Question: What jurisdiction, city, or county is the document associated with?
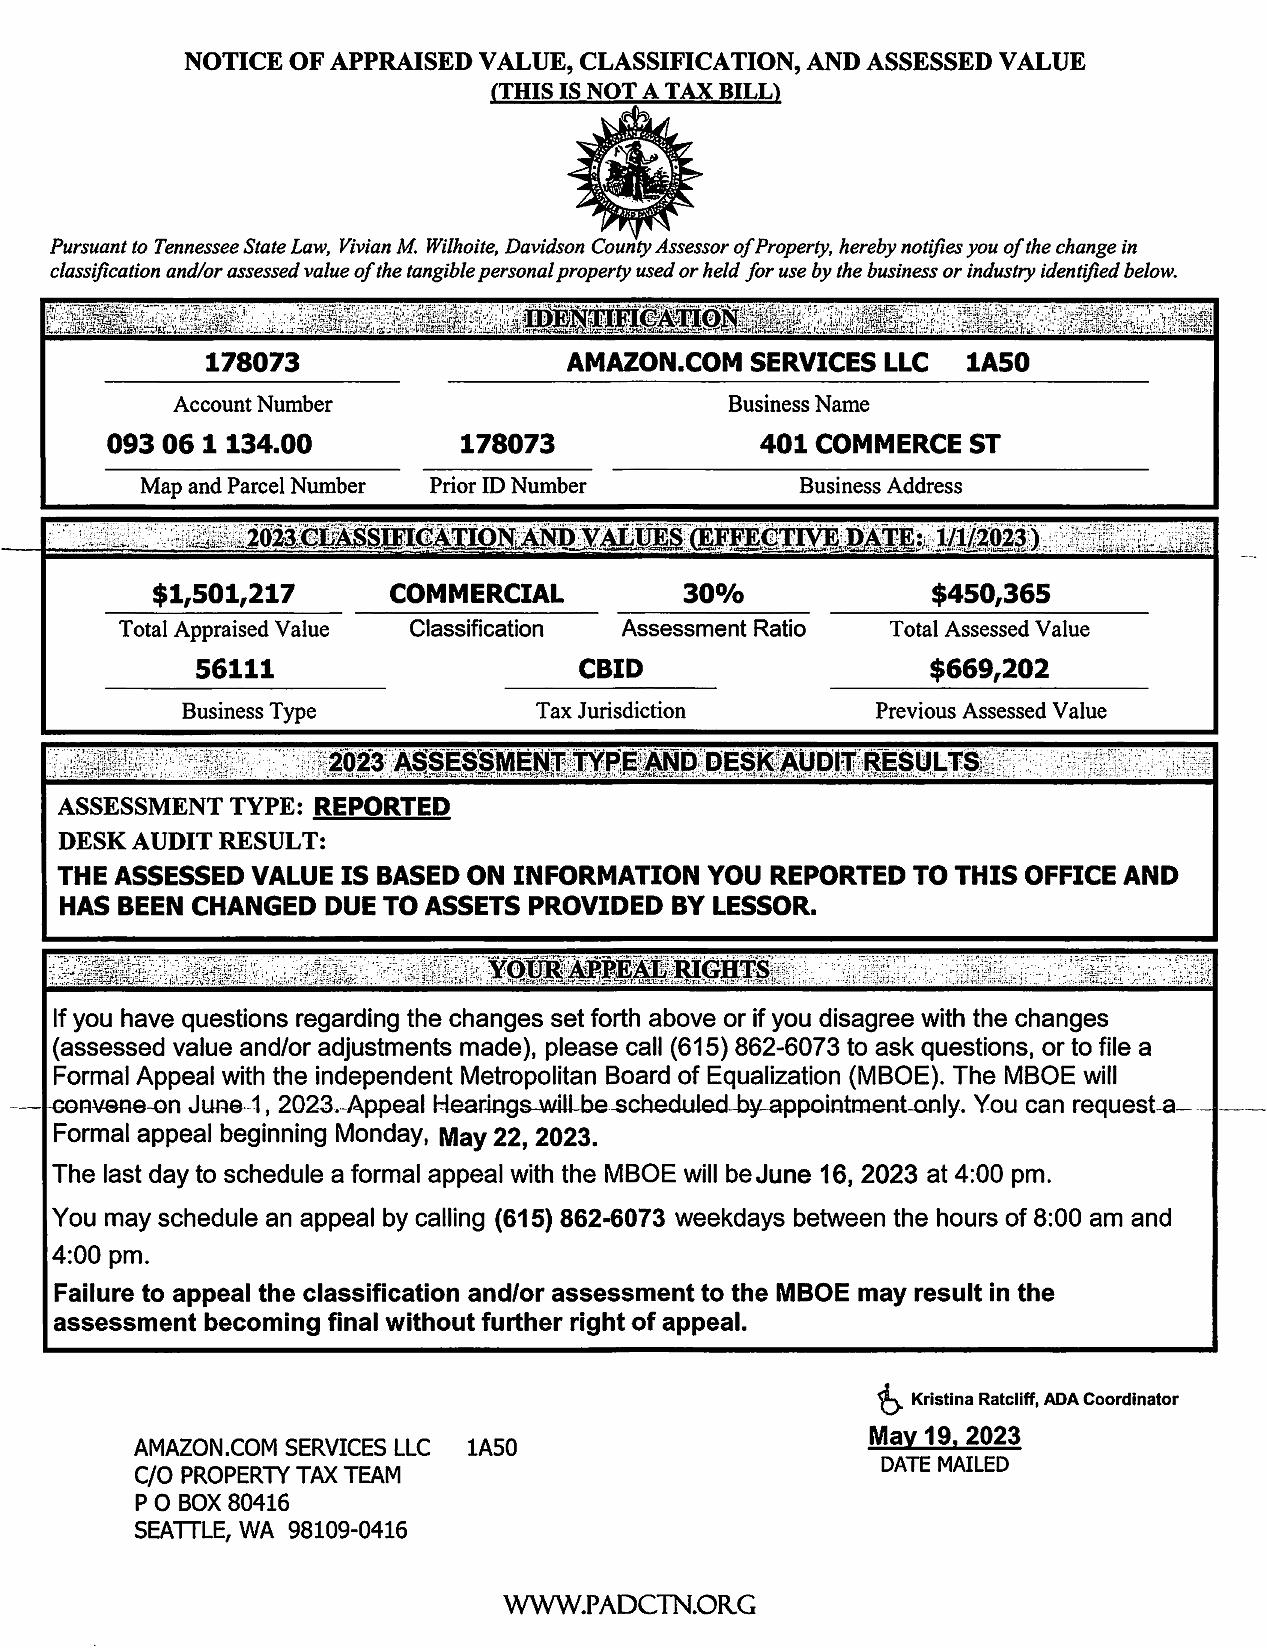
Answer: "Davidson County"